Question: What is the earliest payment due date mentioned in the document?
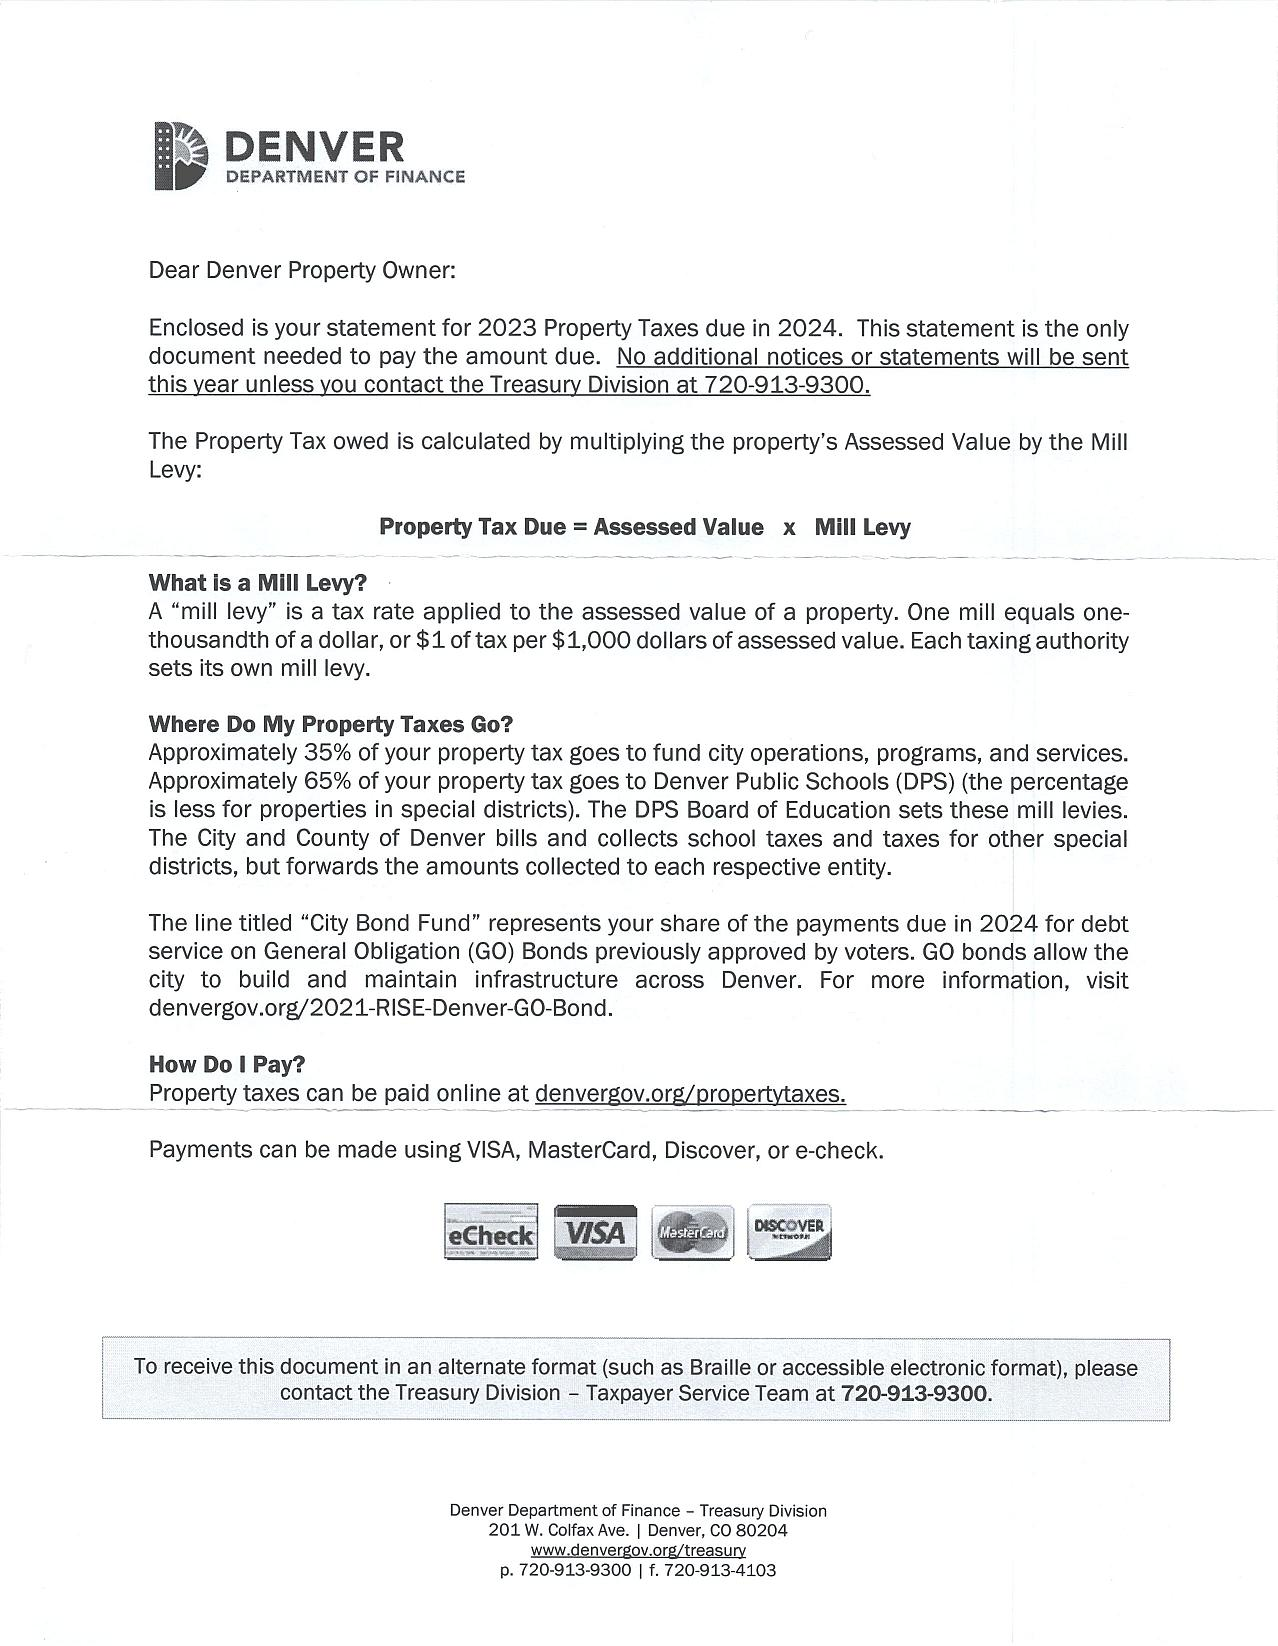
Answer: "2024"